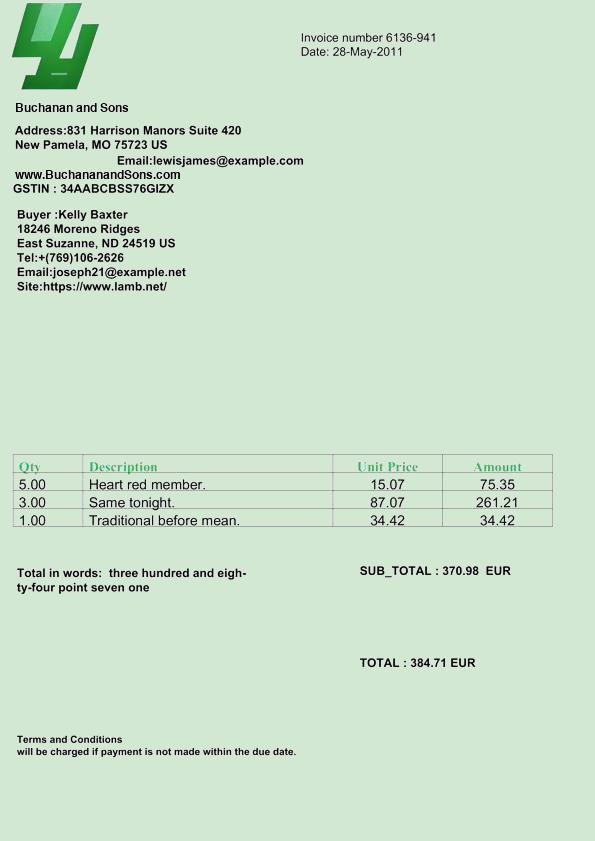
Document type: Invoice